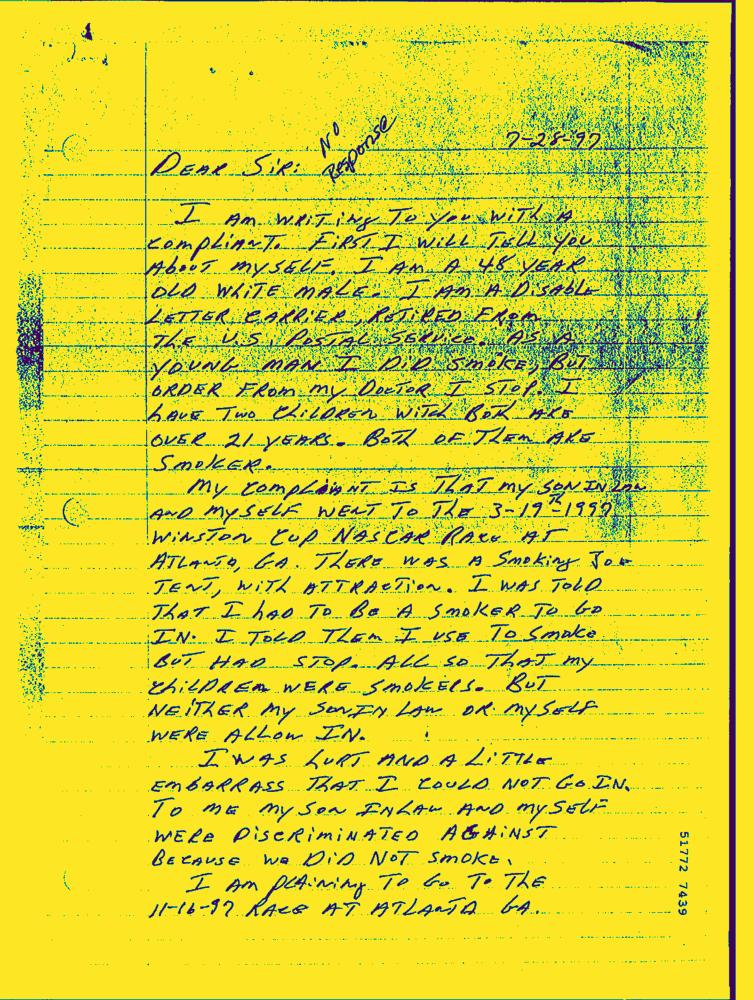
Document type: Hand-Written